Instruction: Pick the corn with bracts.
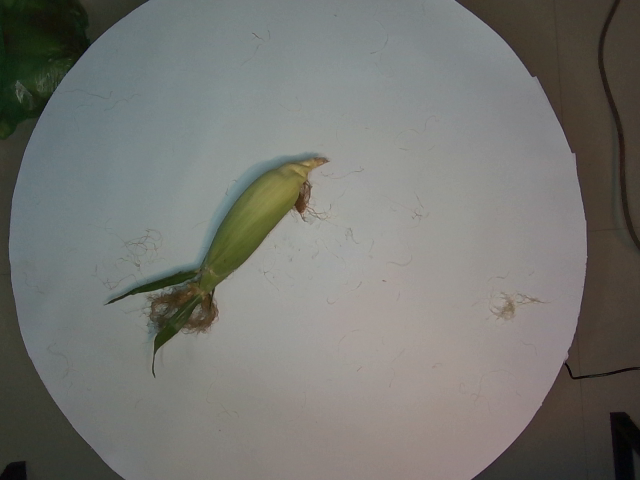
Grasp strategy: vertical